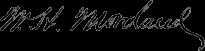
Signature of: william hall moreland